Question: What is the appraised value of the property as recorded in the document?
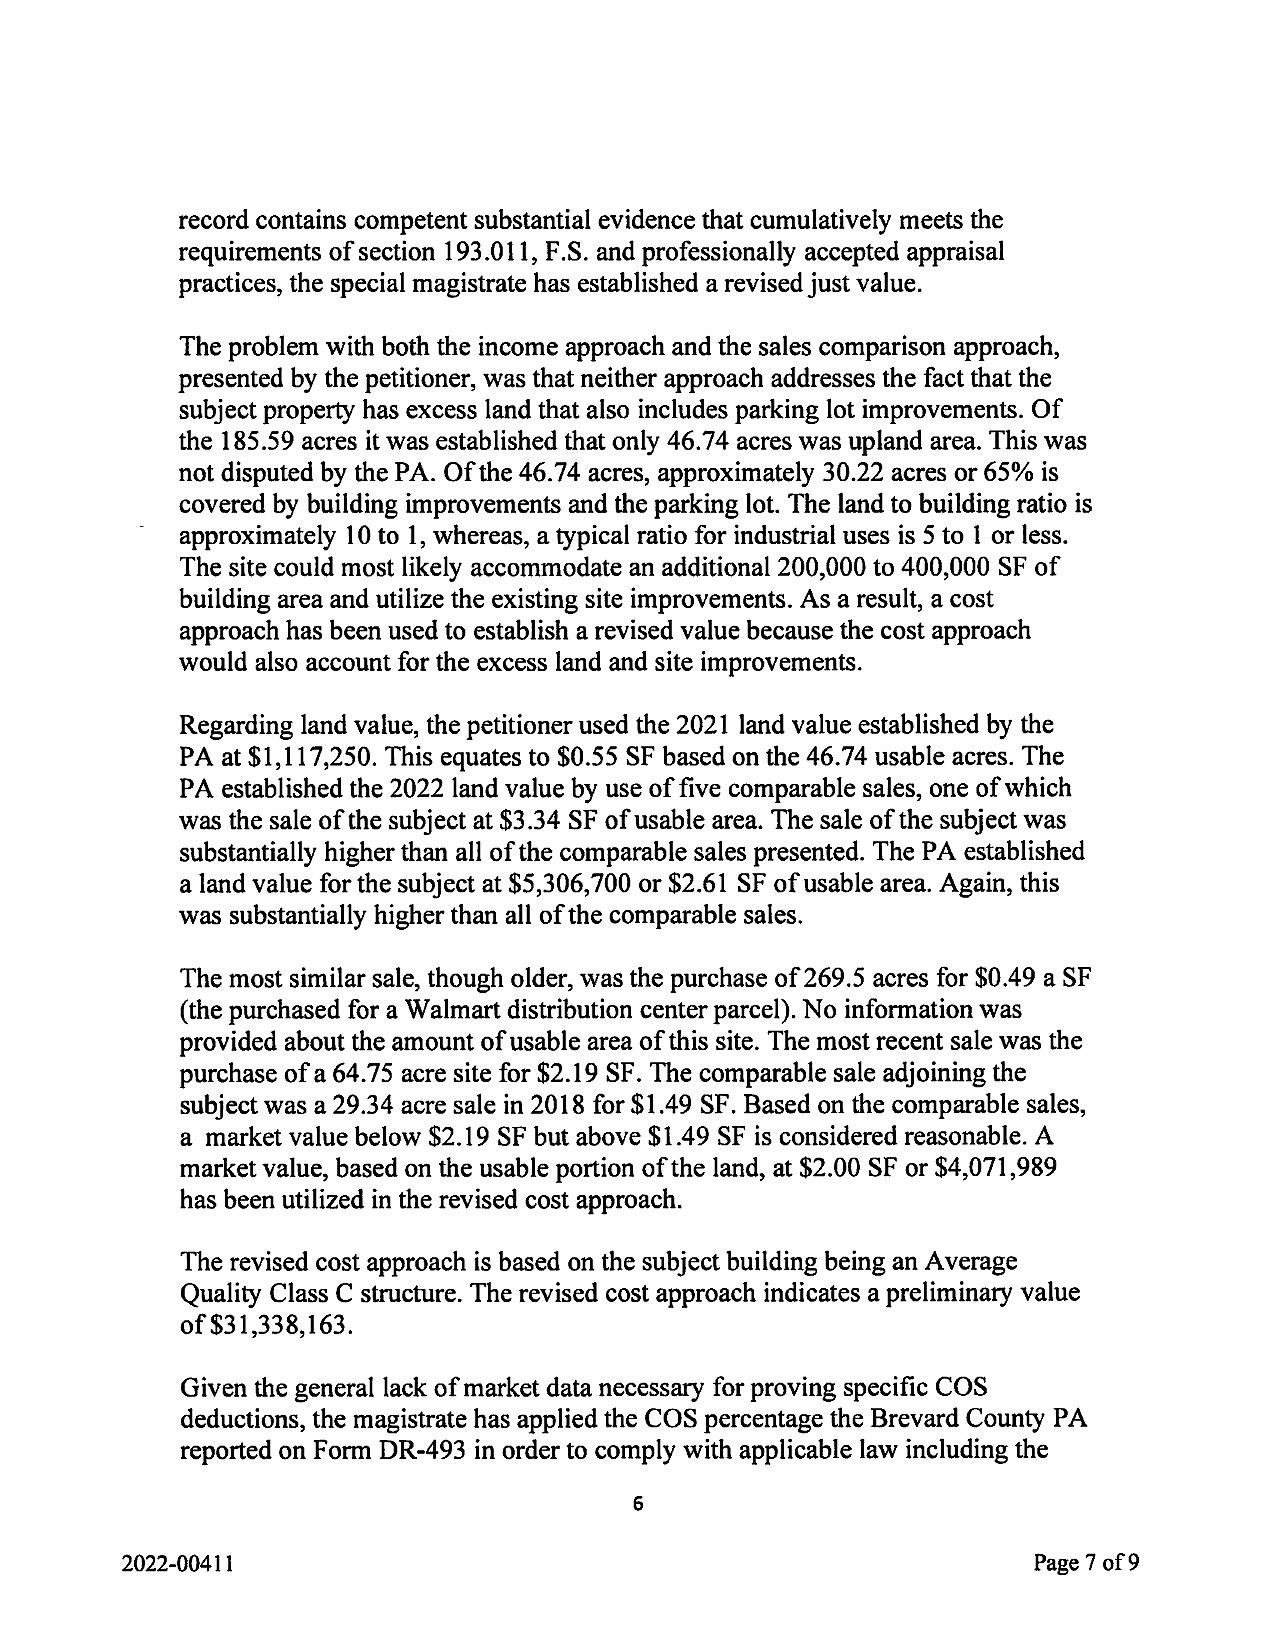
Answer: "$5,306,700 "